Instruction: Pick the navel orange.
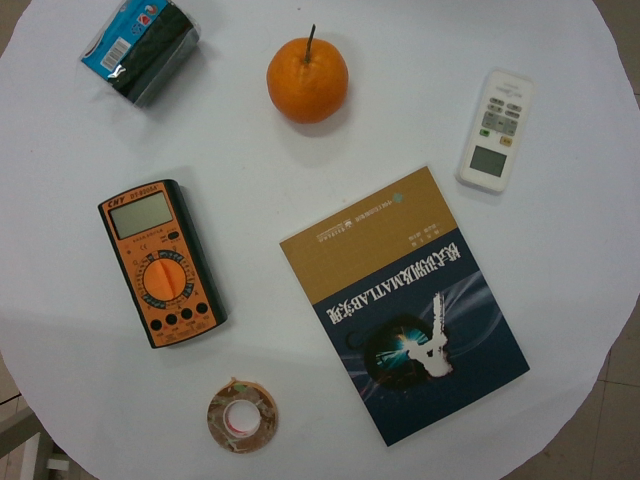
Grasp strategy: vertical